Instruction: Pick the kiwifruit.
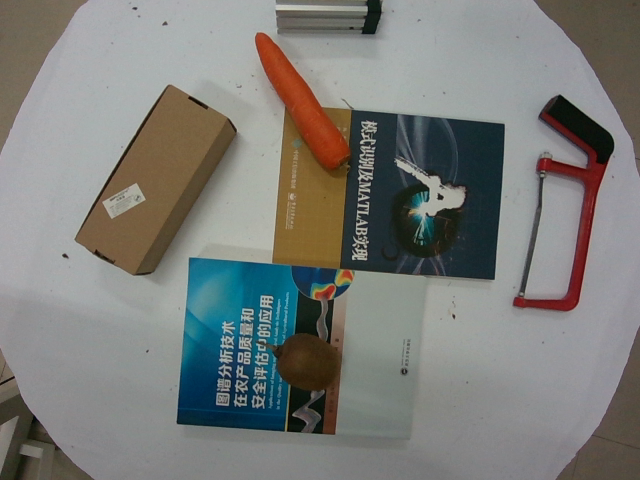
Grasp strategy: vertical